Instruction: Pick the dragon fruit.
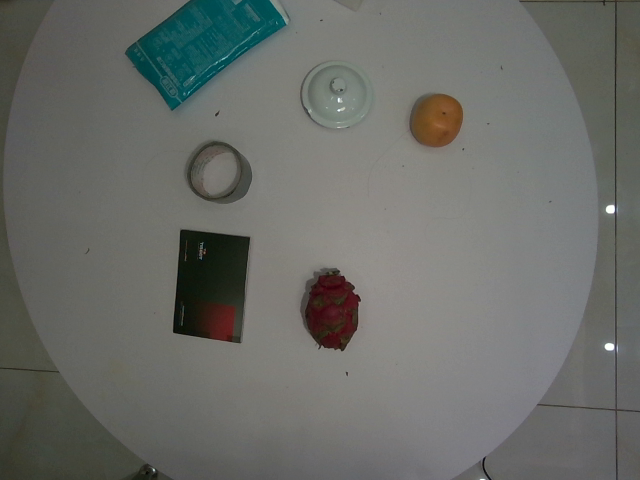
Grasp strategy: vertical